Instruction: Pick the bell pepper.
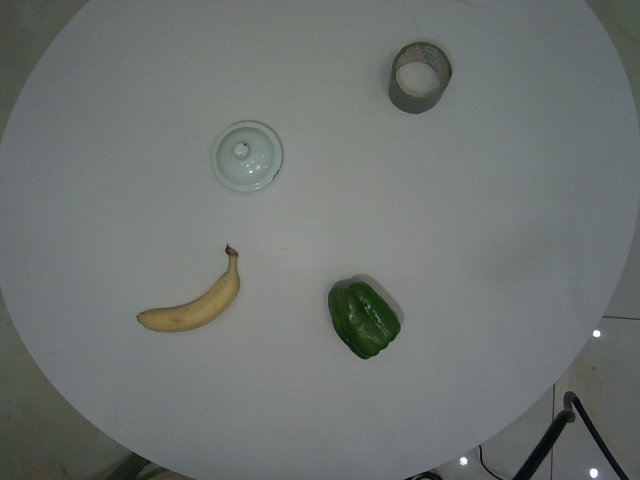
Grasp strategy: vertical